Question: Talk about the condition:
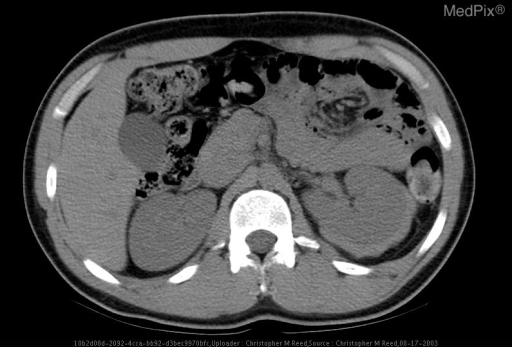
Answer: The disease is discussed as: Renal injuries are either secondary to accidental trauma (blunt or sharp abdominal injuries) or iatrogenic (post renal biopsy).

   They are typically classified in one of five radiologic categories :

•  Class I	- Renal contusion or contained subcapsular haematoma
•  Class II - Cortical laceration without urinary extravasation
•  Class III - Parenchymal lesion extending more than 1 cm into renal substance
•  Class IV - Laceration extending across cortico-medullary junction
•  Class V - Renal fragmentation or reno-vascular pedicle injury

   In evaluating a suspected renal injury, CT is the primary modality relied upon to detect and characterize a lesion (2). Using contrast enhanced CT, a renal injury such as a hematoma or laceration can be evaluated and the presence of active hemorrhage can be seen. Urinary extravasation, either from the kidney, ureter or bladder can frequently be documented with delayed imaging during the excretory urogram phase.

    • This classification is important because minor injuries -85 % of all injuries- (Class I-II and even III) will be treated conservatively.
    • The management of urine leaks or a laceration communicating with the collecting system is controversial.This is considered a moderate injury -10% of all injuries - but eventually 15-50% will require surgery.
    • Major injuries such as a macerated kidney, pedicle avulsion injury or vascular thrombosis -15% of all injuries- are treated surgically.